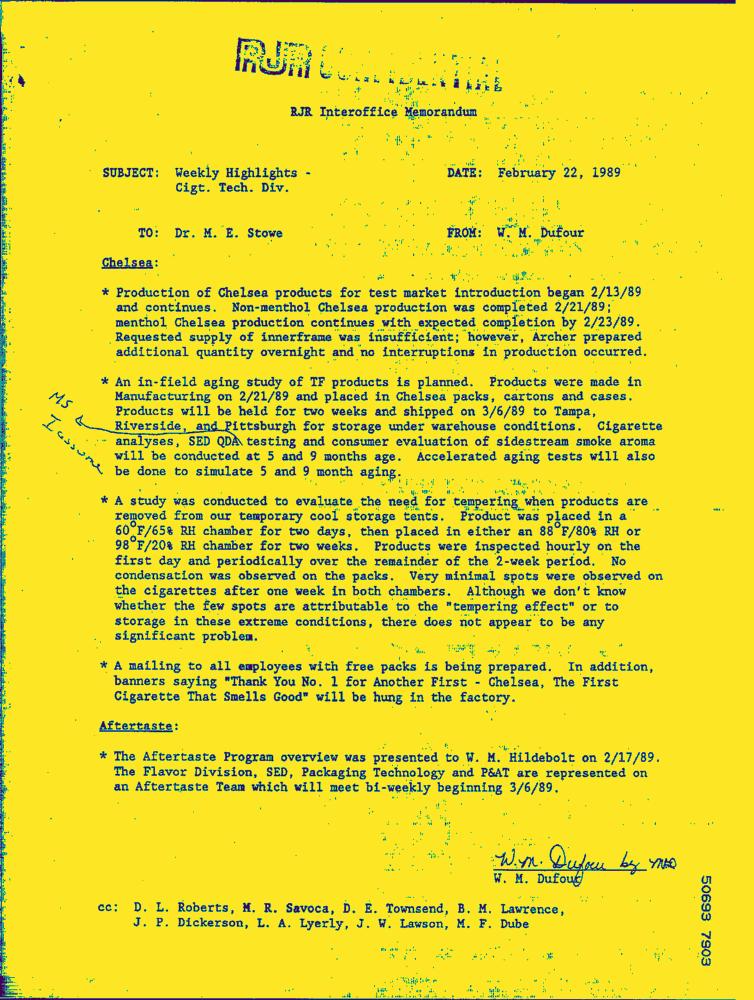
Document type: Letter-Doc